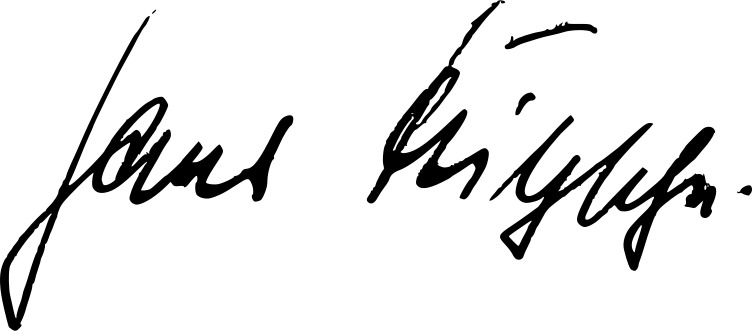
Signature of: hans fritzsche